Question: What do the imaging results show?
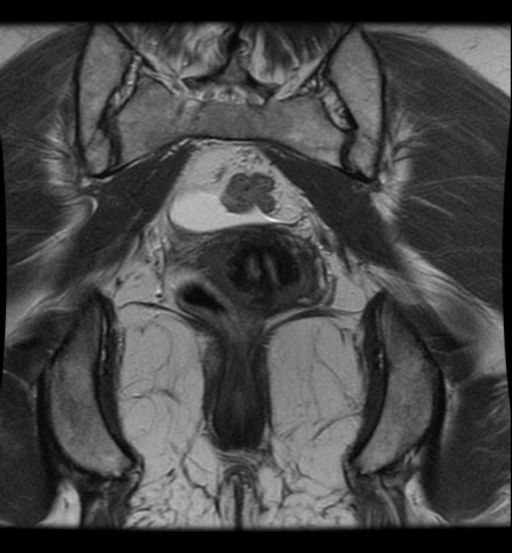
Answer: The imaging shows Bicornuate uterus with uterine tissue between horns Replace this - DESCRIPTION OF THE IMAGE OR FINDINGS..